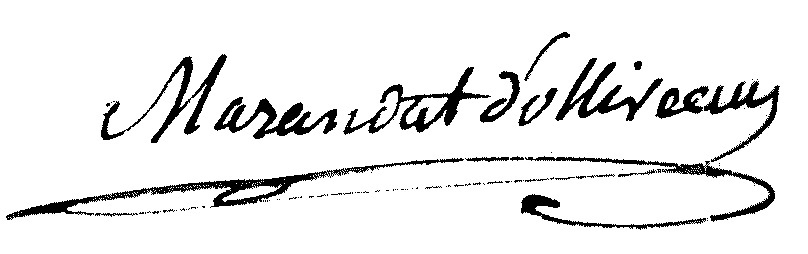
Signature of: pierre marandat d olliveau